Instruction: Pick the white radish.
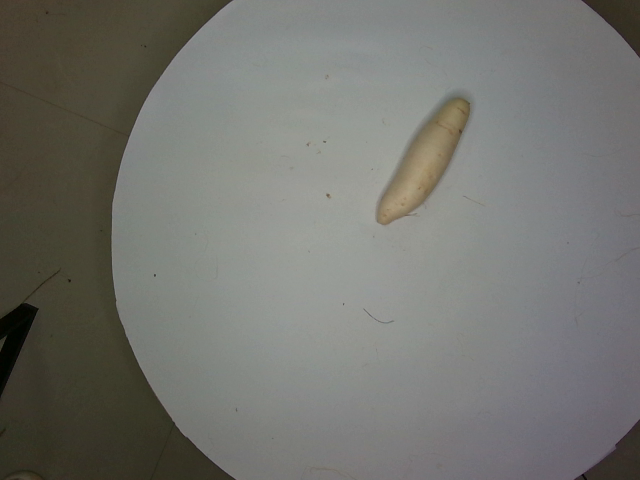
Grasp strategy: vertical